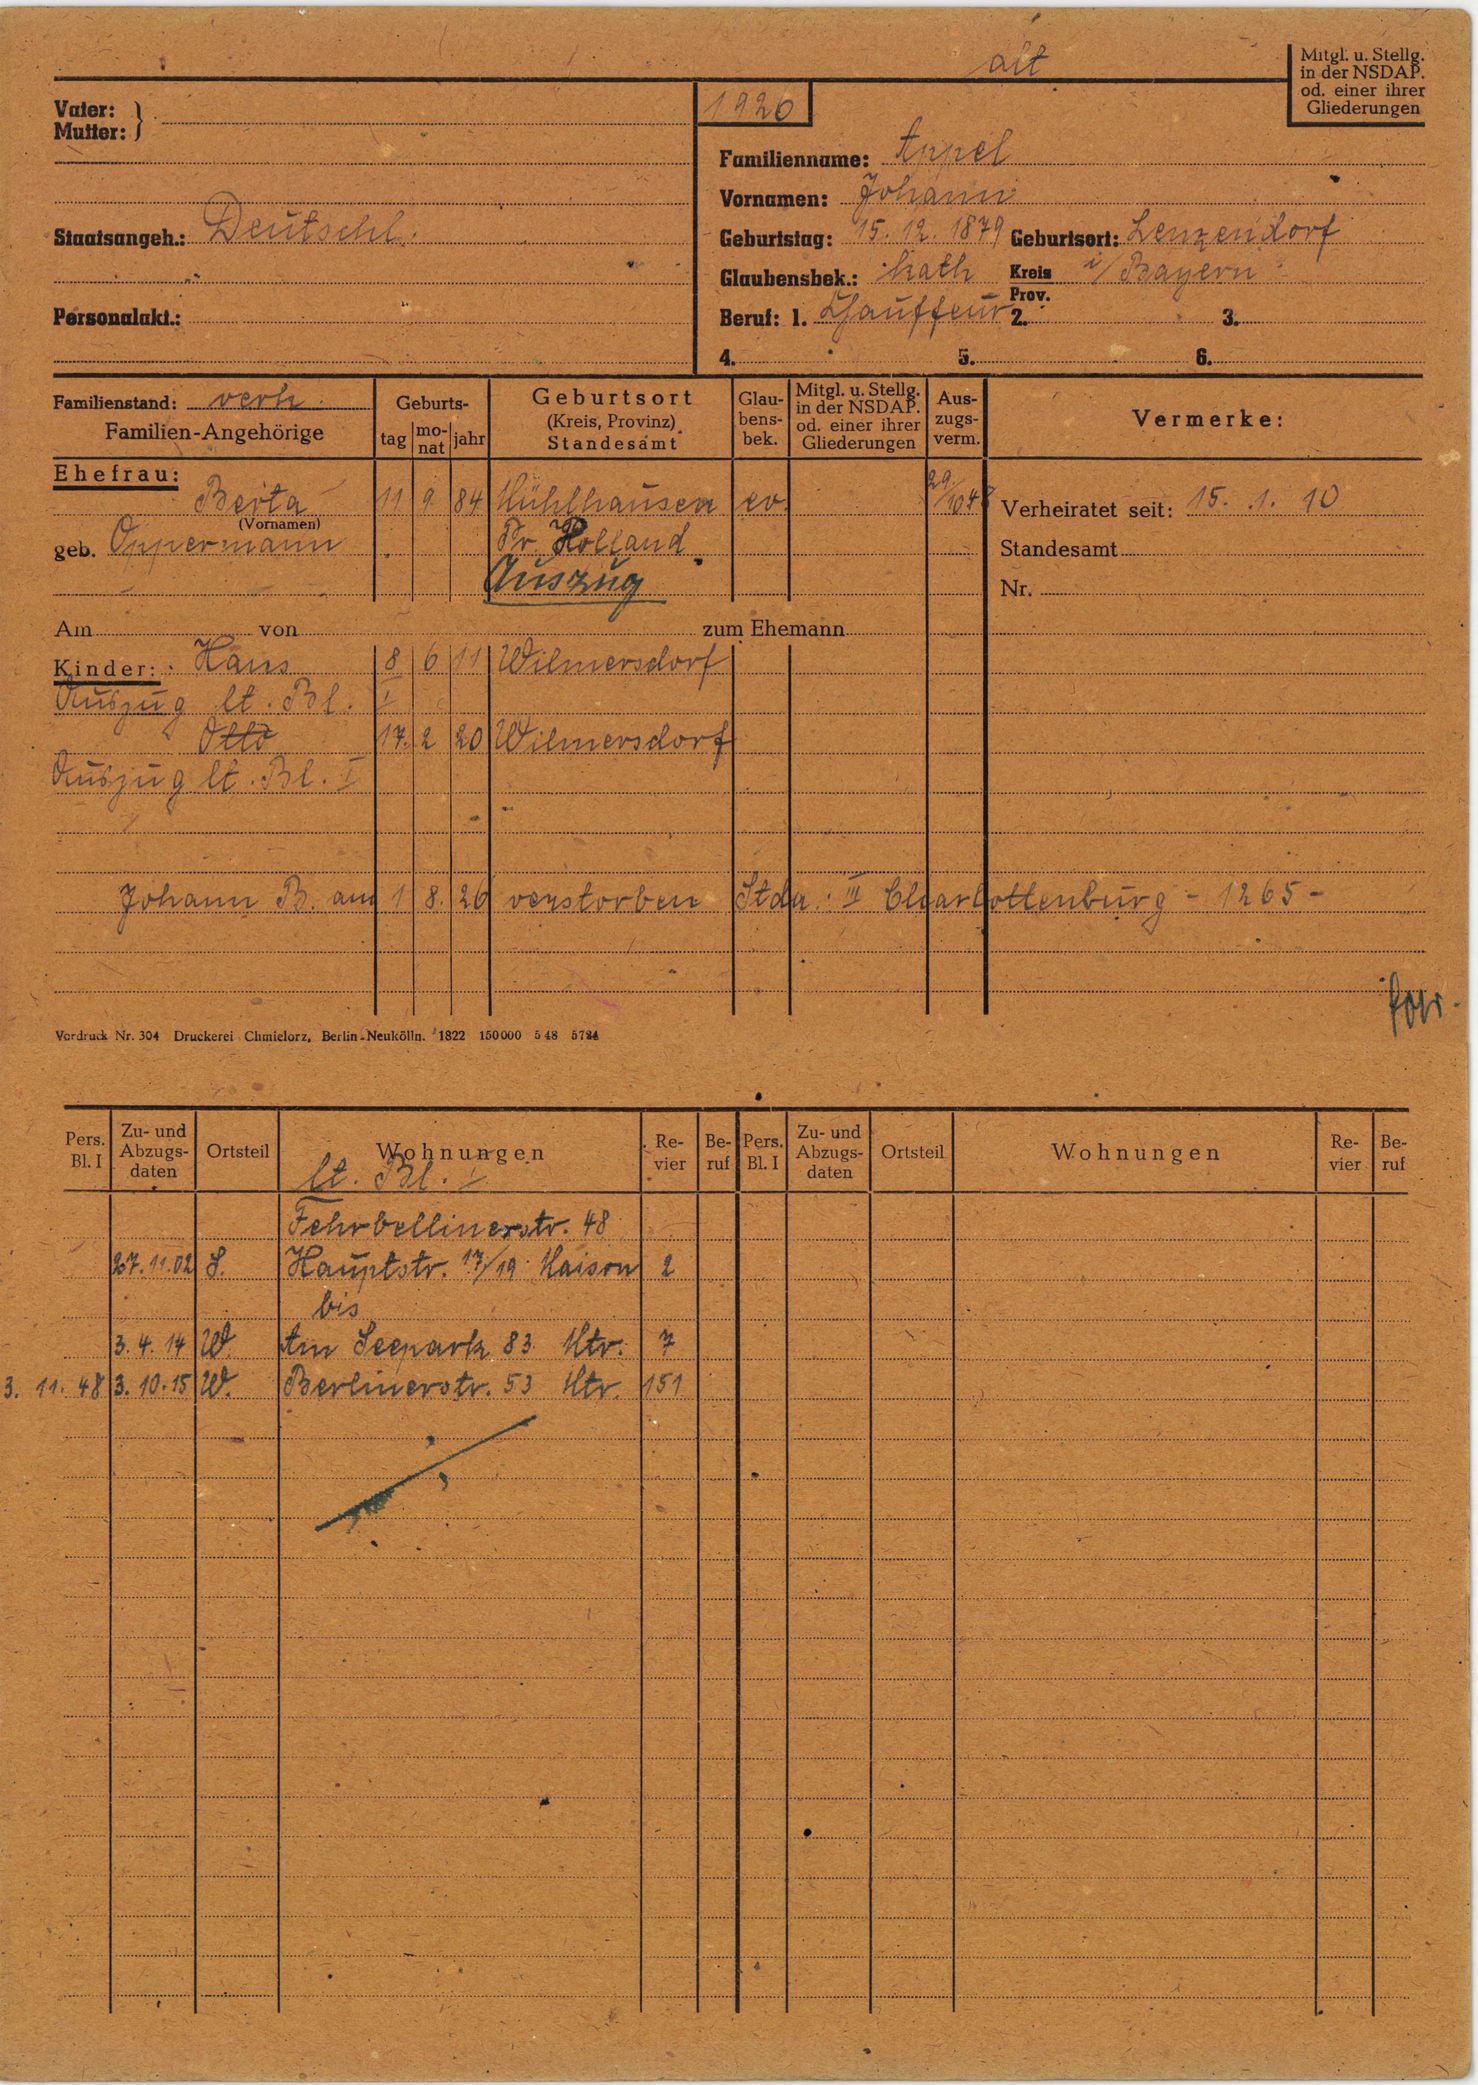
Appel